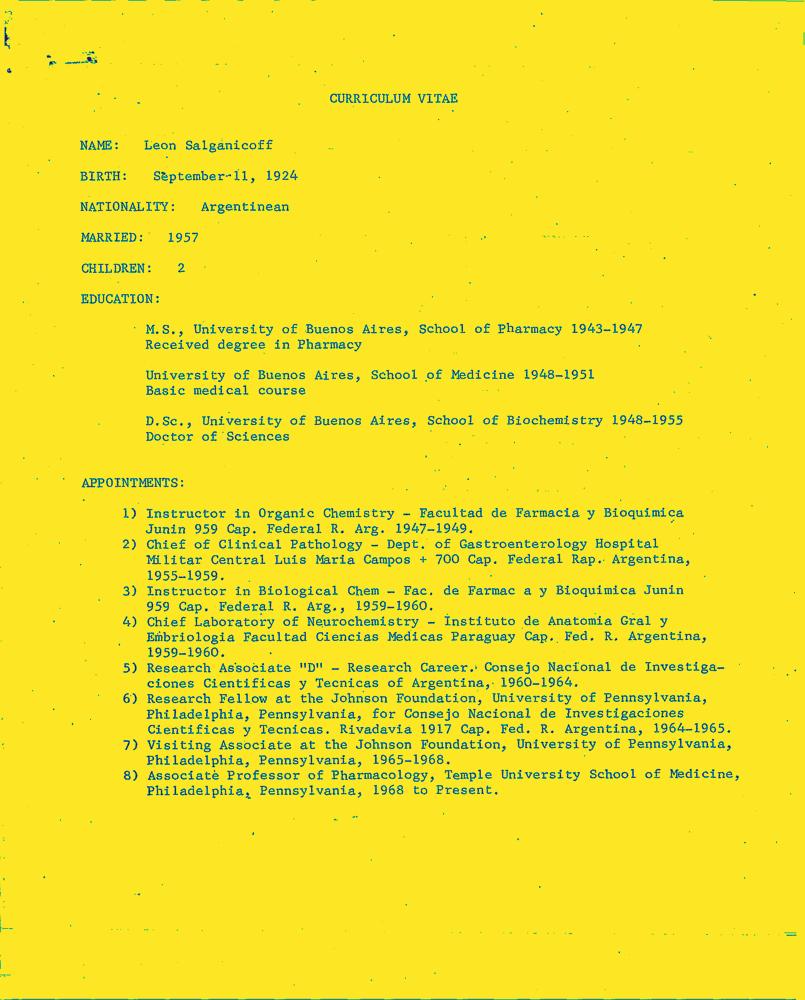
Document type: Resume-Doc